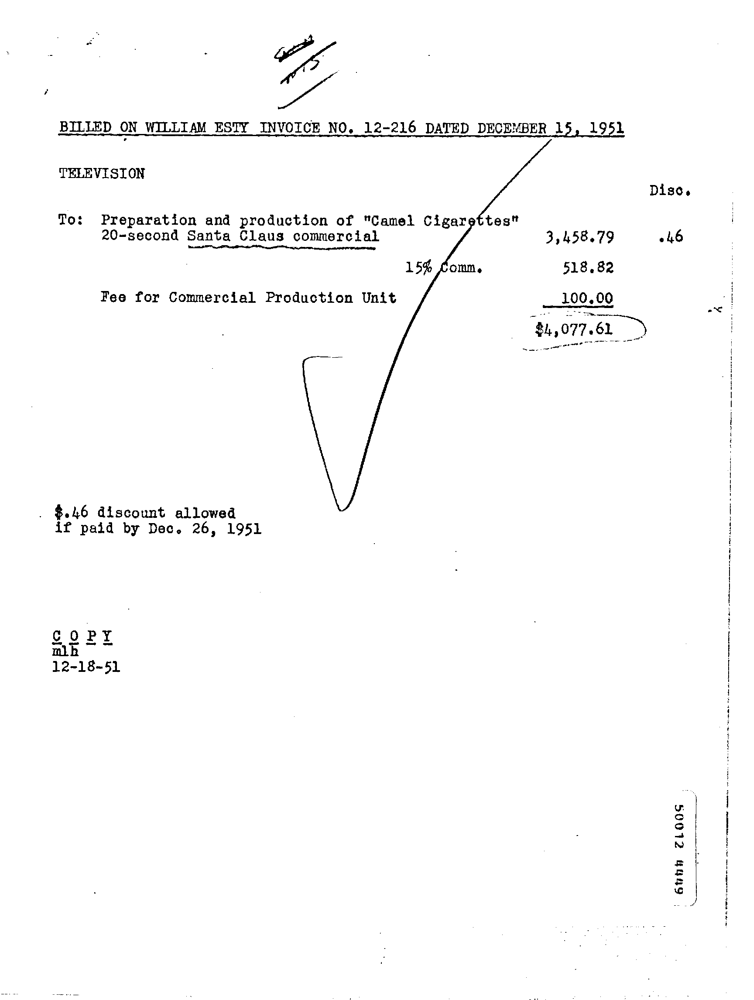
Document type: Invoice